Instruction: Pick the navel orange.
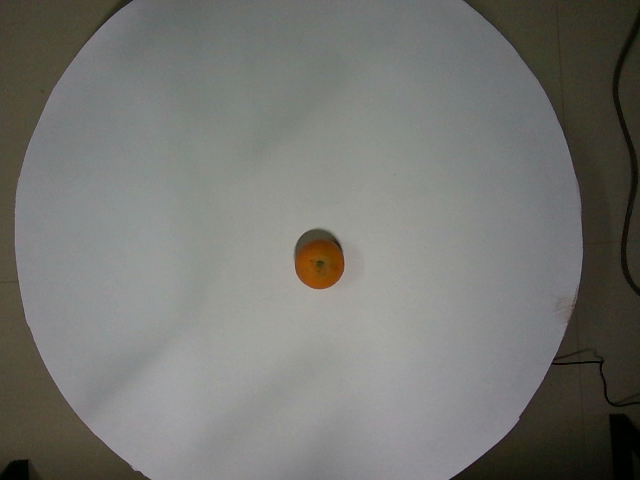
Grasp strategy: vertical